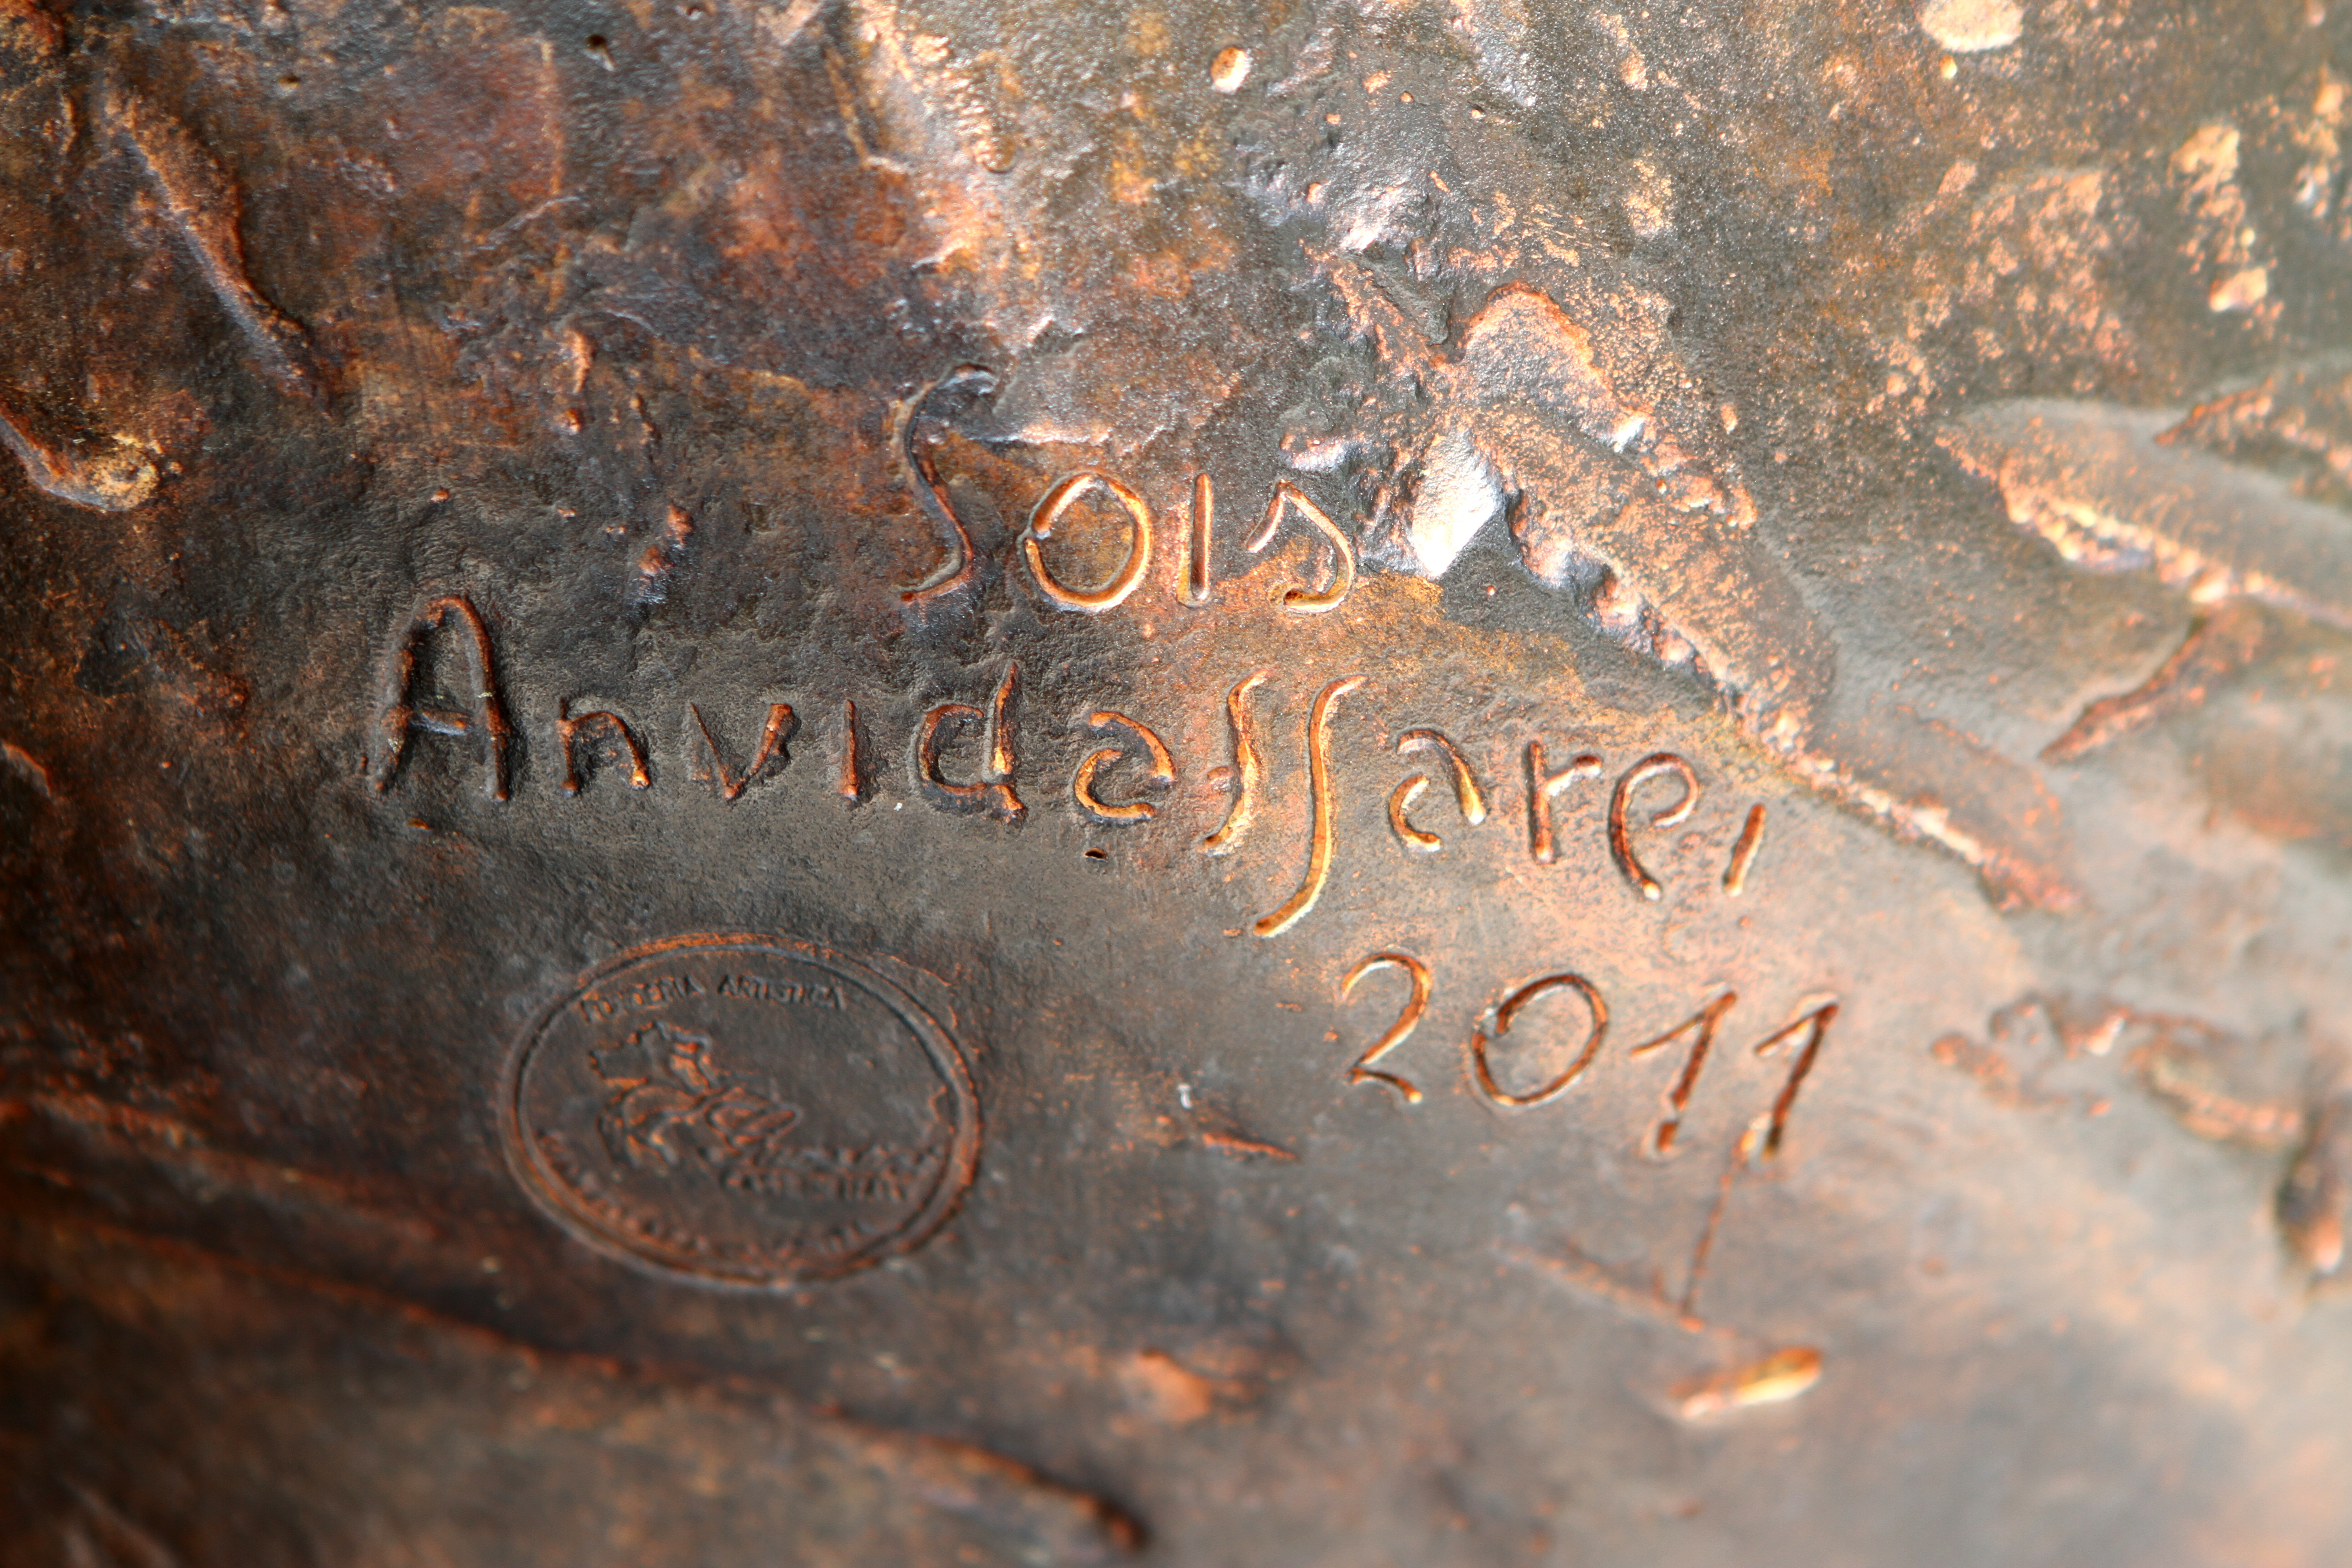
Signature of: lois anvidalfarei